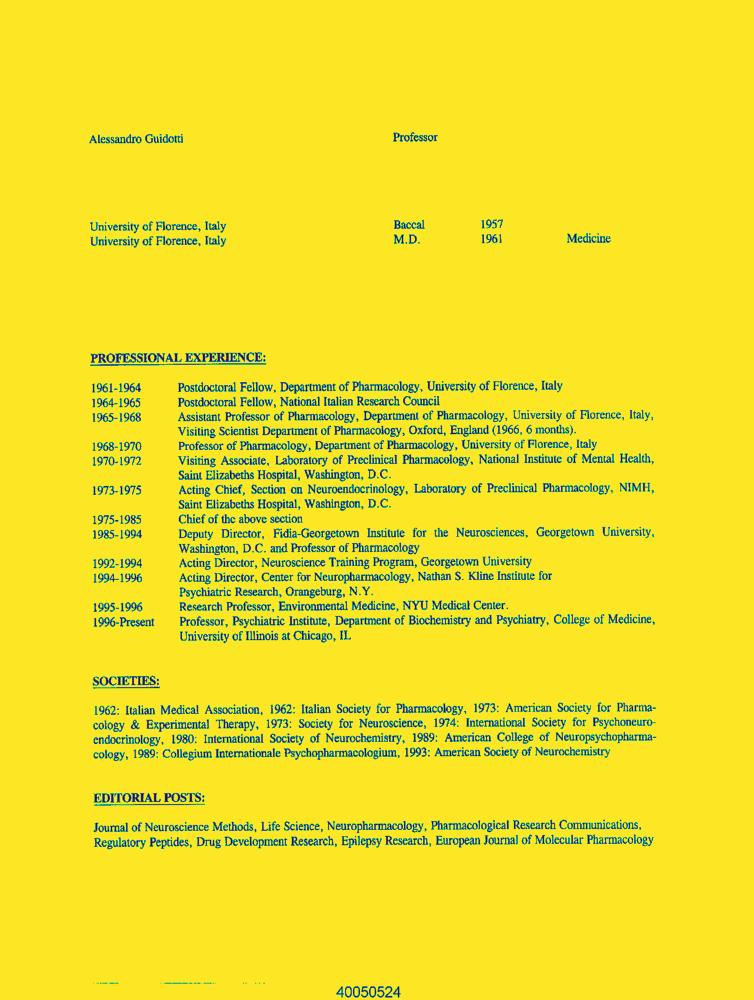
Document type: Resume-Doc